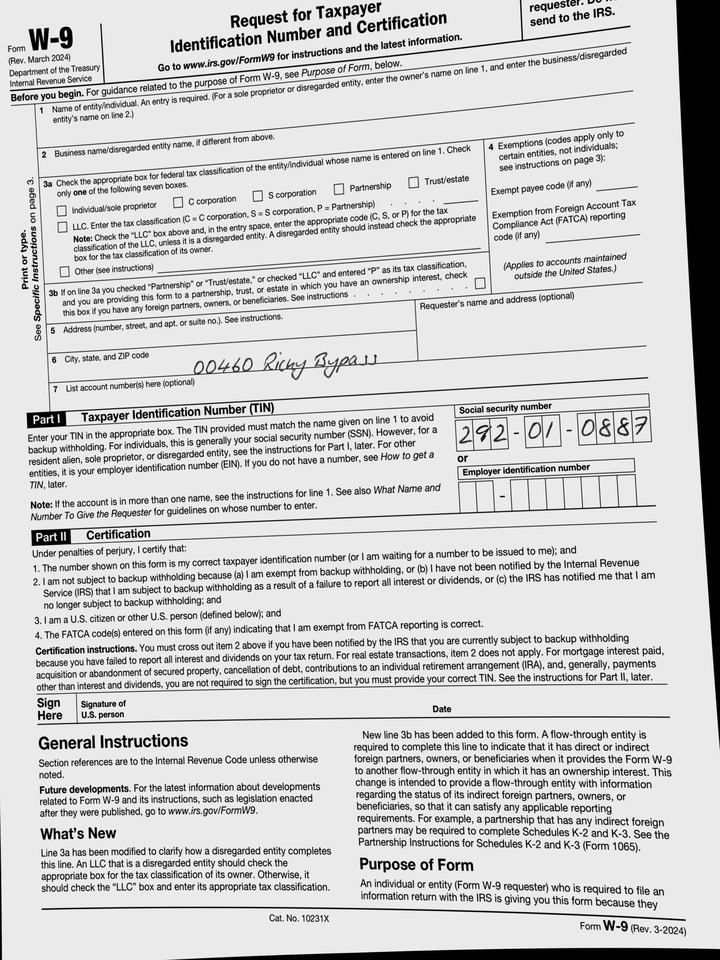
adr1: 00460 Ricky Bypass
cbx: no
ssn: 292010887